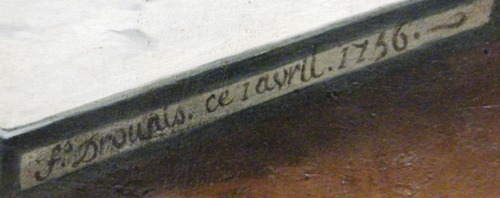
Signature of: françois hubert drouais